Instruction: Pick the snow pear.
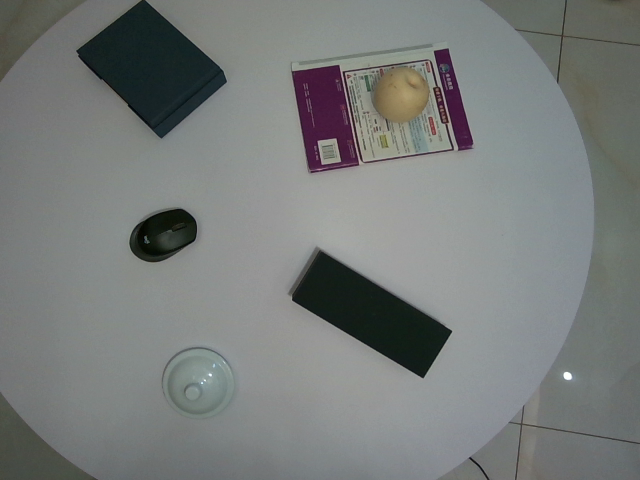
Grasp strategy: vertical